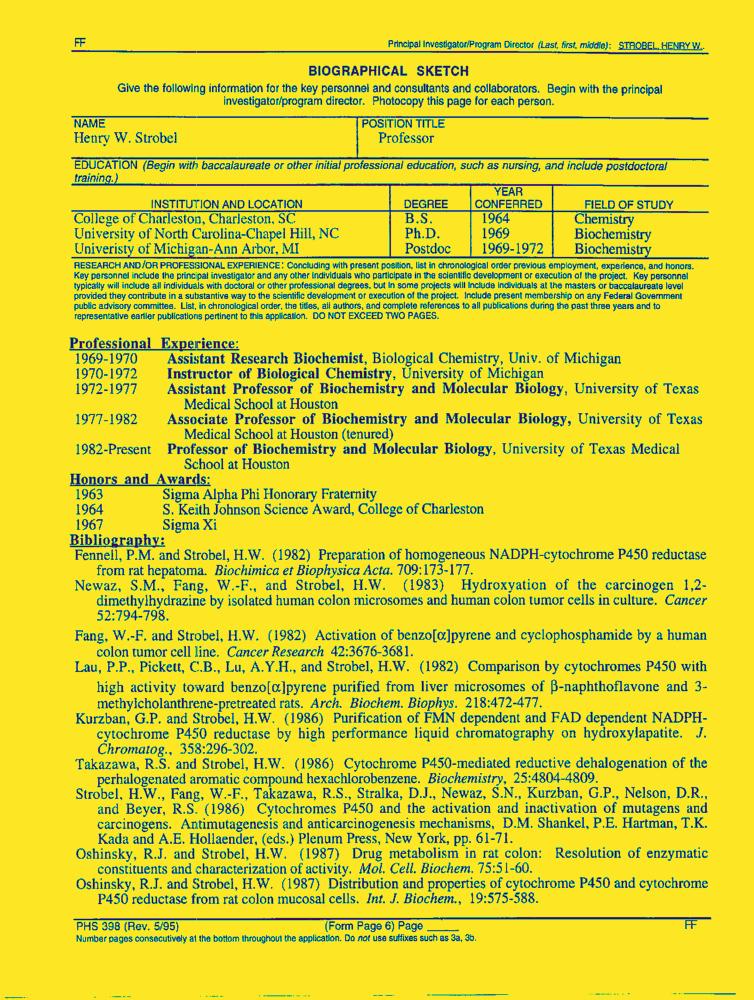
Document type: Resume-Doc